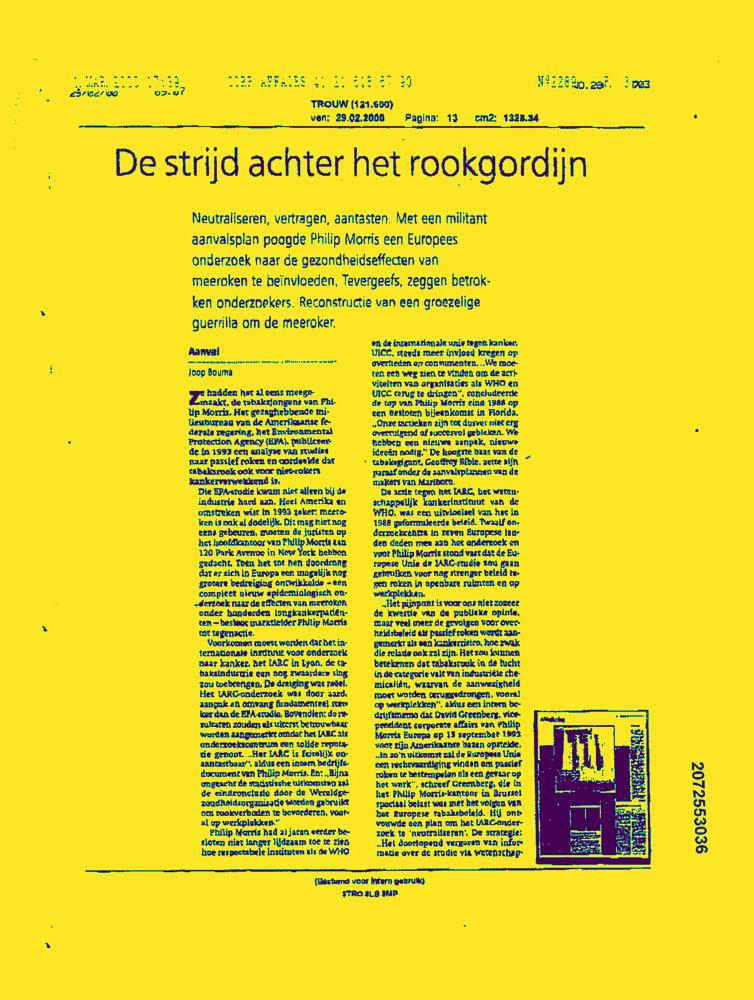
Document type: News-Article